Patient: Male, age 0
An 8 days old male neonate was born to an Asian mother through vaginal delivery at 37 weeks of gestation, weighed 2,380 g, and had APGAR scores of 9 and 10 at 1 and 5 min, respectively. He was admitted to our hospital with a 2 days history of fever of up to 39 C but did not have respiratory or gastrointestinal symptoms. The infant's family denied any medical history and TB contact. His physical examination at admission documented smooth respiration, clear breathing sound, and no hepatosplenomegaly. The complete blood count indicated a total white blood cell count of 17,500/muL with 69% neutrophils, 20% lymphocytes, 9% monocytes, and 2% eosinophils. The C-reactive protein level was 7.3 mg/dL. The findings of the cerebrospinal fluid (CSF) analysis were normal. Bacterial cultures of the blood, urine, and CSF were negative. Intravenous antibiotics, namely cefotaxime and ampicillin, were administered after admission on the basis of suspicion of neonatal fever. Despite the administration of the antimicrobial combination therapy, the fever persisted and the neonate developed abdominal distension when he was 12 days old. Abdominal radiography exhibited nonspecific dilated bowel loops. Because no improvement in the condition of the patient was observed after changing antibiotics, infection caused by some virus and other atypical pathogen, including Mycobacterium tuberculosis, was considered. Tests for herpes simplex virus, Epstein-Barr virus, cytomegalovirus, hepatitis B virus, rubella, Chlamydia trachomatis, and Toxoplasma gondii were all negative. The repeat C-reactive protein level was elevated to 14.4 mg/dL. Coagulopathy with 323.7 mug/mL of abnormal fibrin degradation product and more than 20 mg/L of D-dimer were also noted. Antibiotics were switched to vancomycin and ceftazidime empirically. Chest radiography displayed only increased right lung field infiltration when the infant was 12 days old (Figure 1A), and chest computed tomography (CT) imaging exhibited a large amount of right pleural effusion with mild inflammatory changes in the right lower lobe when the infant was 15 days old (Figure 1B). Pleural effusion drainage was suggested but refused by his parents at that time. Gastric lavages for acid-fast staining and culture were examined when the infant was 20 days old after his parents agreed to further testing, and one of the three acid-fast stains of gastric lavages yielded few acid-fast bacilli. Repeat chest and abdomen CT imaging performed when the infant was 24 days old indicated patchy consolidation in the right upper lung, multiple new nodules in both the lungs, moderate pleural effusion, and multiple low-density nodules in the spleen and hepatic hilar region without hepatomegaly (Figures 1C,D). Subsequently, pigtail catheter insertion for pleural effusion drainage was performed. The findings of pleural fluid analysis indicated a total white blood cell count of 10,800/muL with 6% neutrophils, 57% lymphocytes, and 37% mesothelial cells; a total protein level of 4.6 g/dL, a lactic dehydrogenase level of 250 IU/L, and a glucose level of 164 mg/dL. TB infection was strongly suspected. The neonate was administered isoniazid (15 mg/kg/day), rifampicin (15 mg/kg/day), and pyrazinamide (20 mg/kg/day) when he was 24 days old. After initiating anti-TB treatment, the neonate's symptoms and signs subsided gradually. Finally, both gastric lavage and pleural effusion cultures showed M. tuberculosis complex.
Keywords: mycobacterium tuberculosis complex, t-helper 2 cells, congenital tuberculosis, mortality rate, neonatal fever
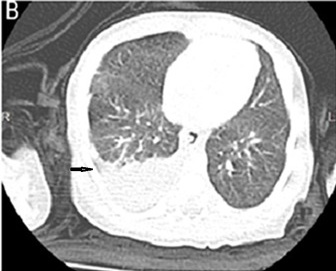